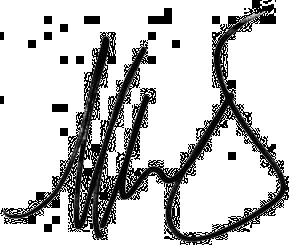
Signature of: maria sharapova